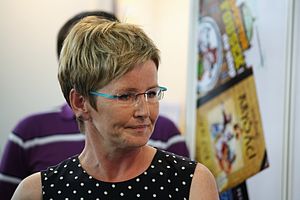
Čeština: Svět knihy 2013¨- Marcela Augustová Personality rights warning Although this work is freely licensed or in the public domain, the person(s) shown may have rights that legally restrict certain re-uses unless those depicted consent to such uses. In these cases, a model release or other evidence of consent could protect you from infringement claims. Though not obliged to do so, the uploader may be able to help you to obtain such evidence. See our general disclaimer for more information.